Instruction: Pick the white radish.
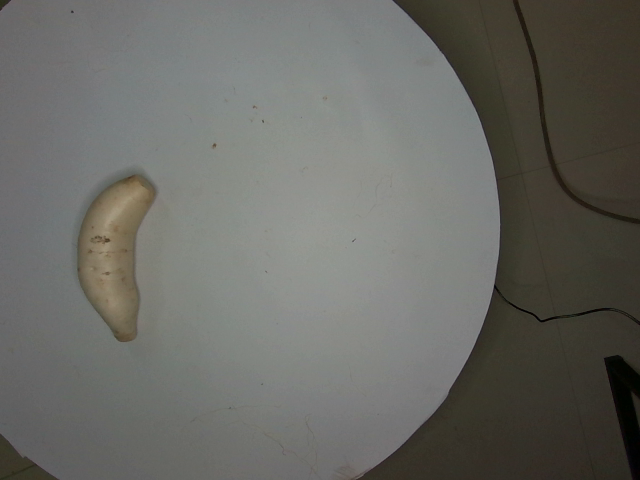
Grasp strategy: vertical